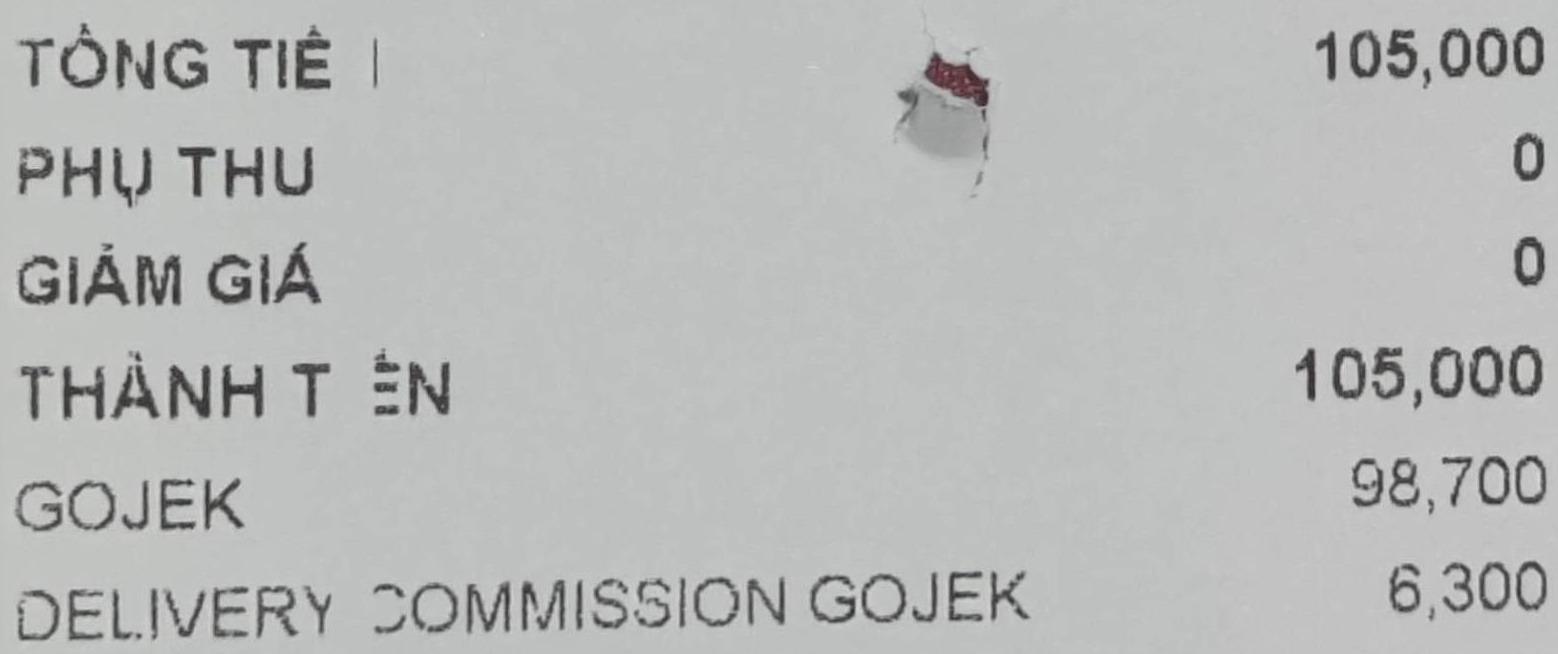
TỔNG TIỀN 105,000
PHỤ THU 0
GIẢM GIÁ 0
THÀNH TIỀN 105,000
GOJEK 98,700
DELIVERY COMMISSION GOJEK 6,300